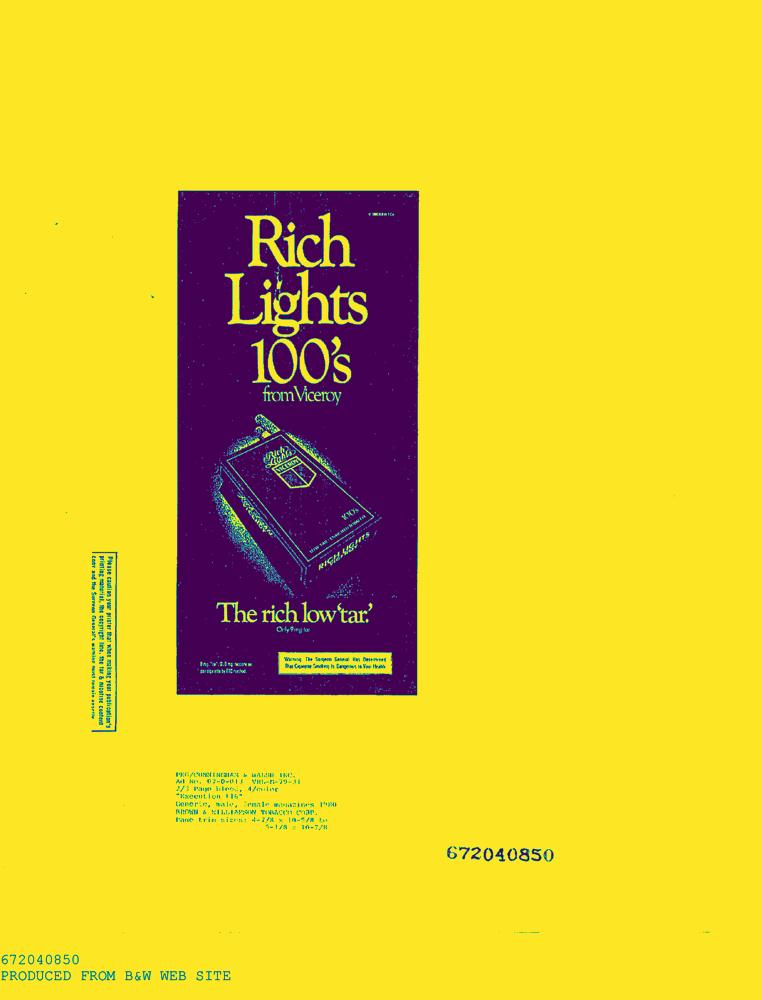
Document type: AD